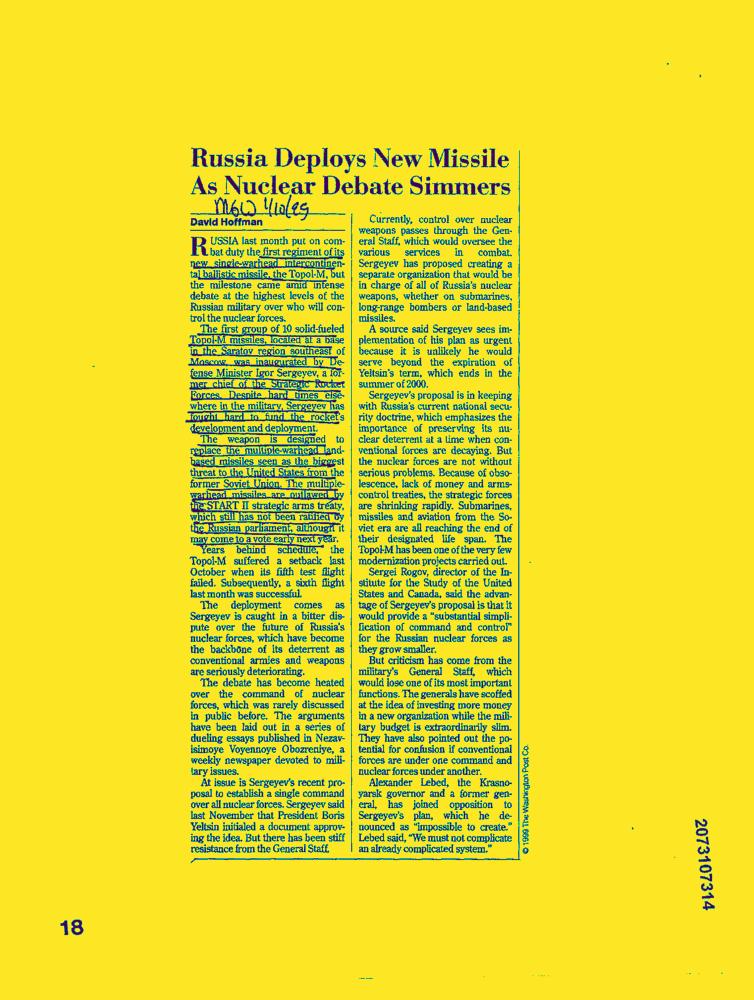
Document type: News-Article